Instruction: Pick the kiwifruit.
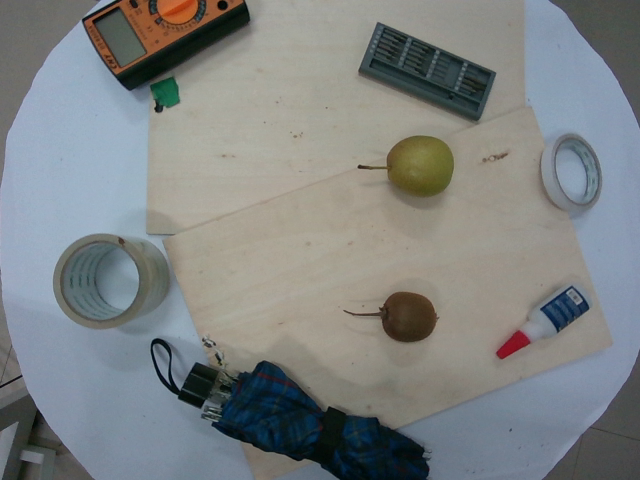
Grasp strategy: vertical